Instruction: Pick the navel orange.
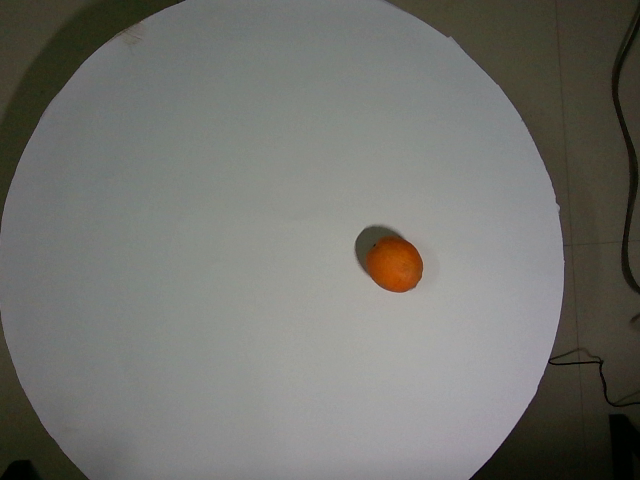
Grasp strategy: vertical